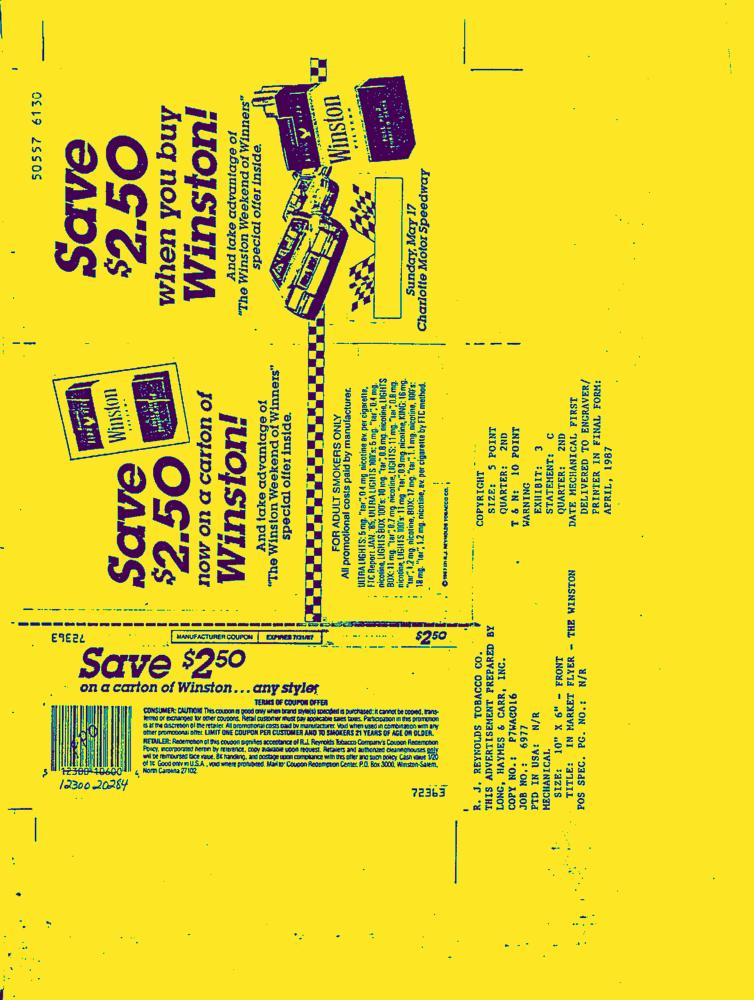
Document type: AD